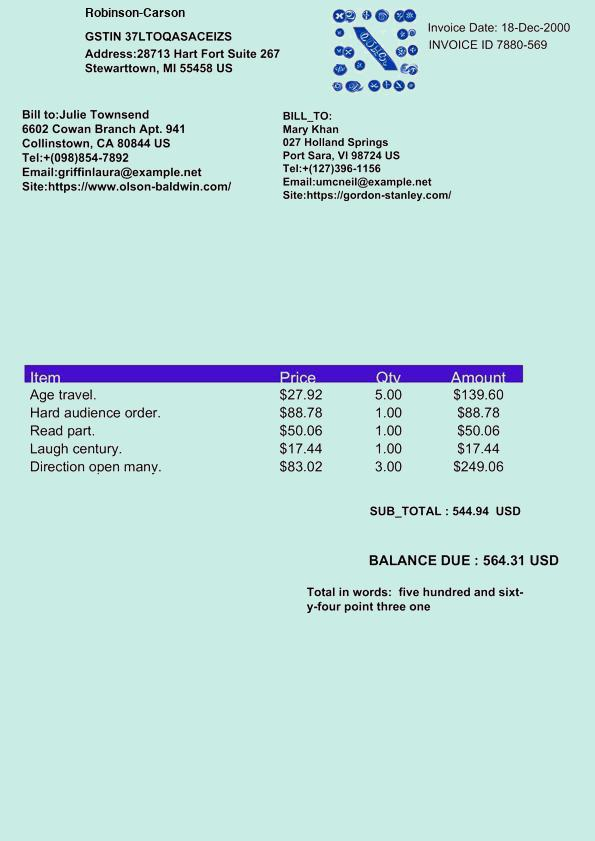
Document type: Invoice